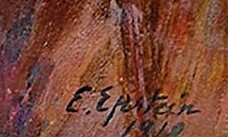
Signature of: elisabeth epstein